Question: What is the main concern?
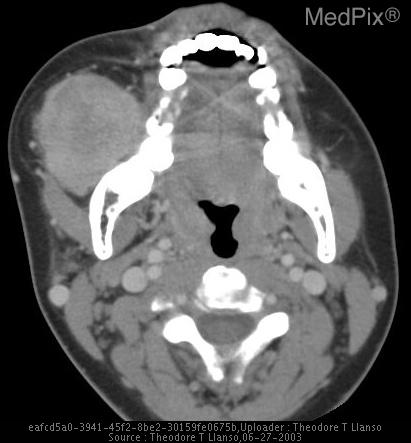
Answer: The findings suggest A large right nasopharyngeal mass has recurred in a benign, expansile remodeling format - disrupting the pterygoid plate from the sphenoid bone.  This tumor is highly vascular, demonstrating marked enhancement at CT and MR, with flow voids on MR, and a characteristic dense tumor stain at angiography.. Axial contrast enhanced CT of the face demonstrates the avidly enhancing mass in this particular case to have extending into the soft tissues of the face, an occasional and extreme finding.. The patient might have a history of This young Pacific Island teenager presents with a recurrent right face mass..